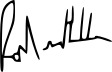
Signature of: roel van helden